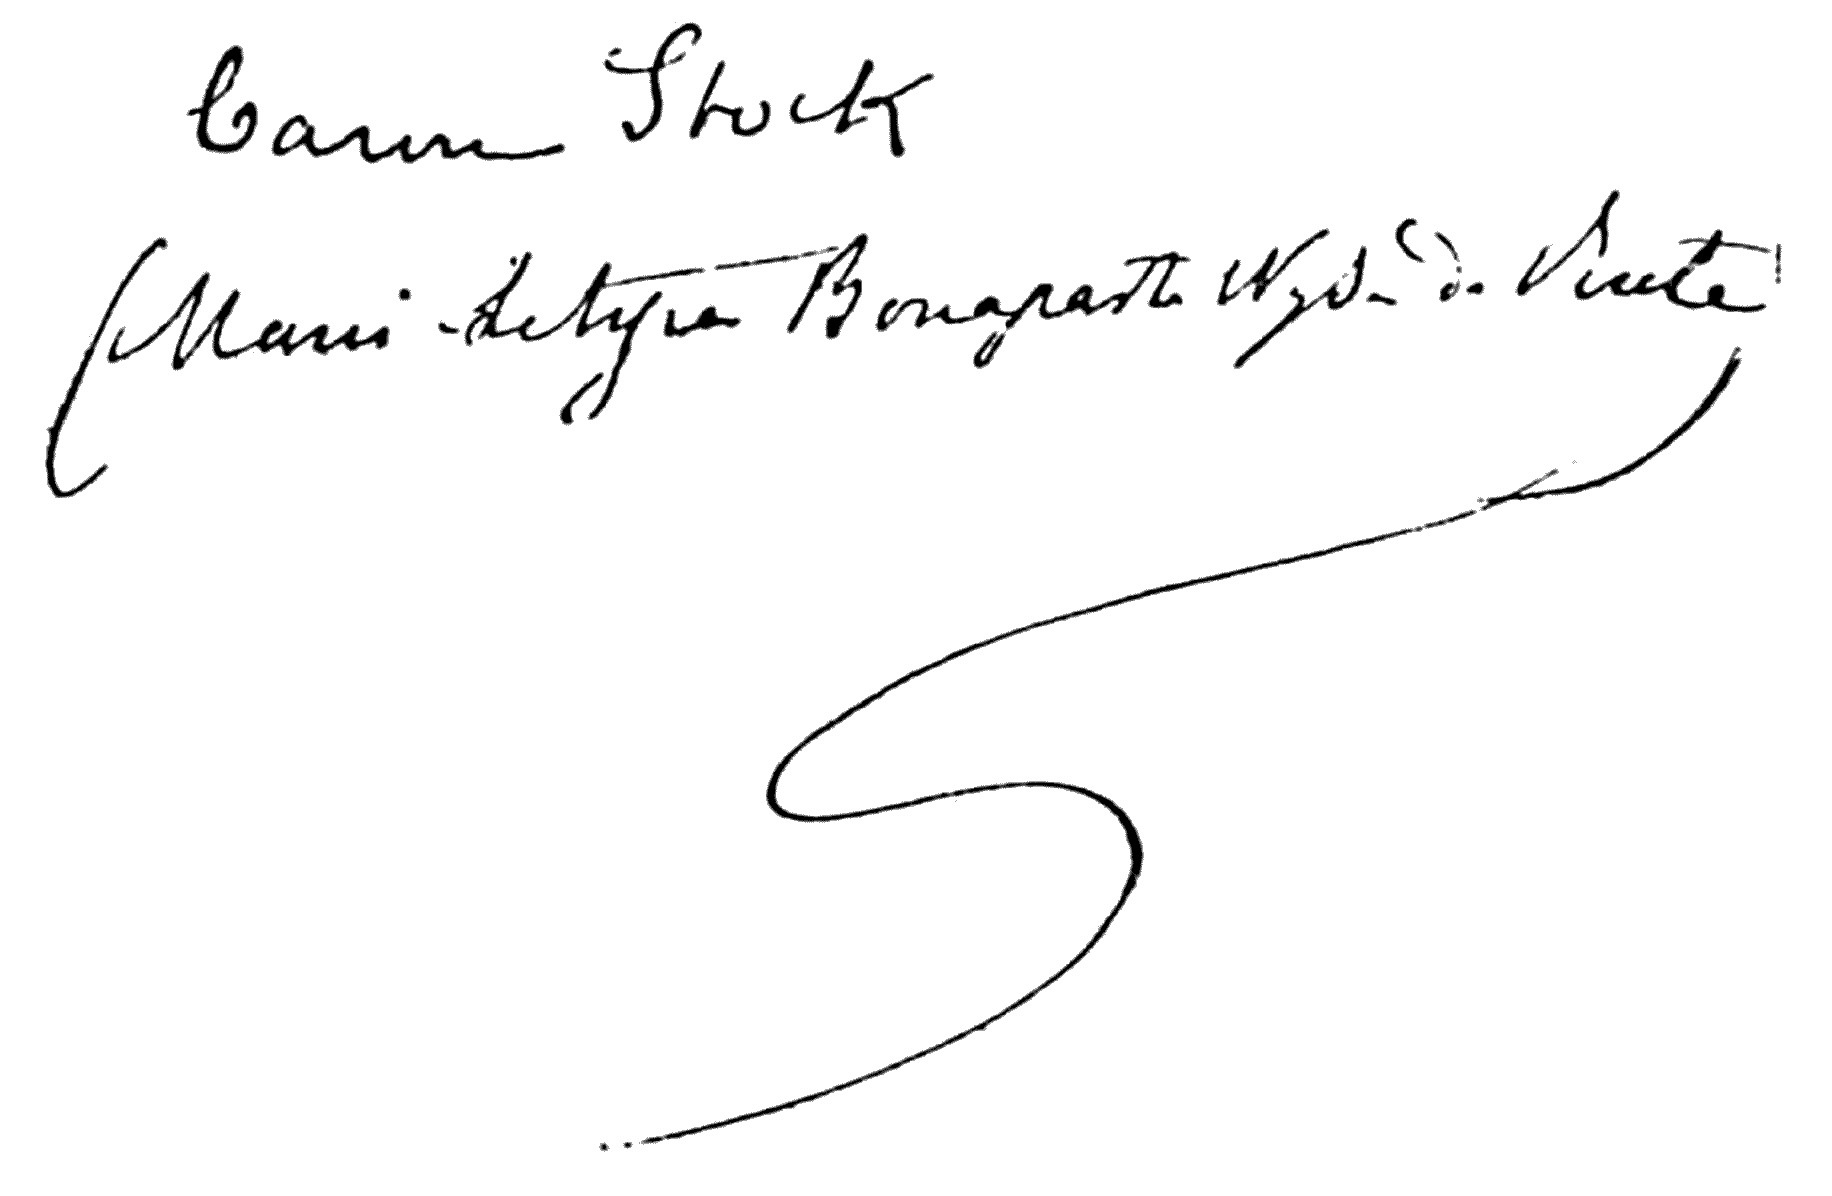
Signature of: laetitia marie wyse bonaparte